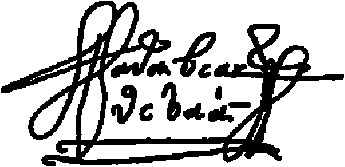
Signature of: álvar núñez cabeza de vaca